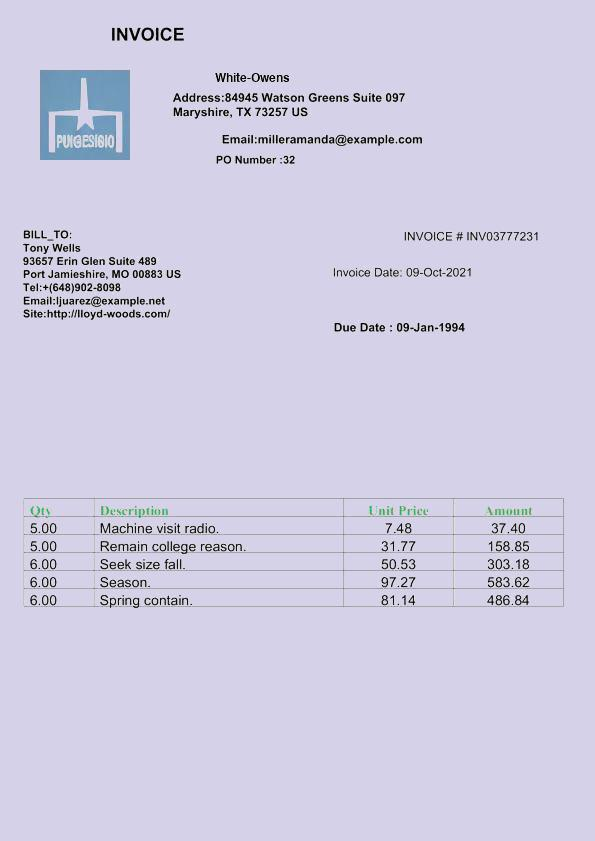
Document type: Invoice